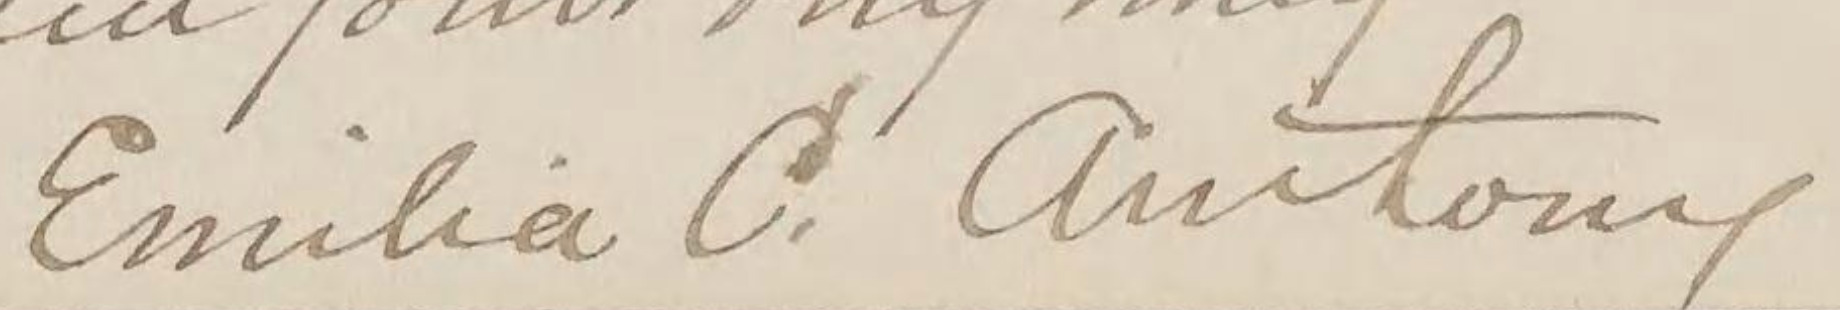
Signature of: emilia crane anthony